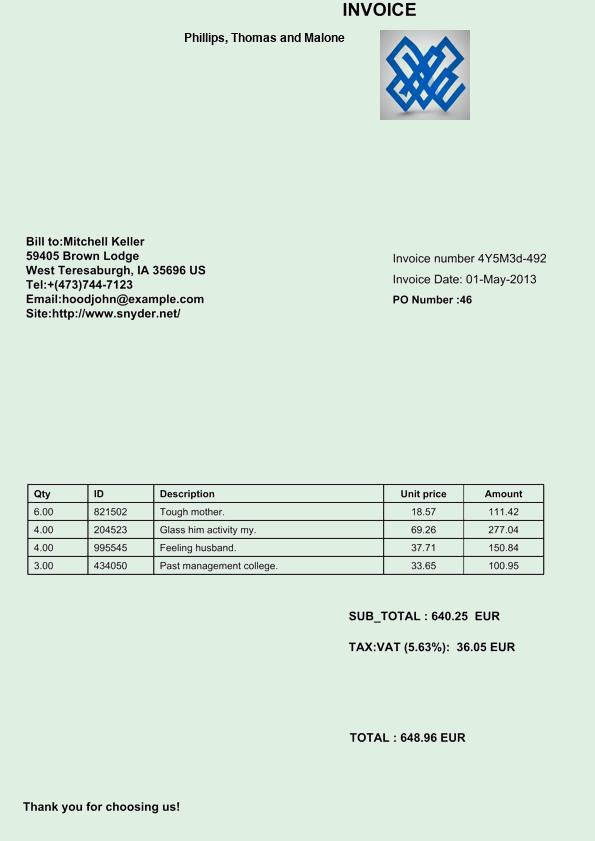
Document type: Invoice